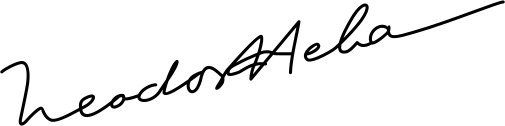
Signature of: teodor heba